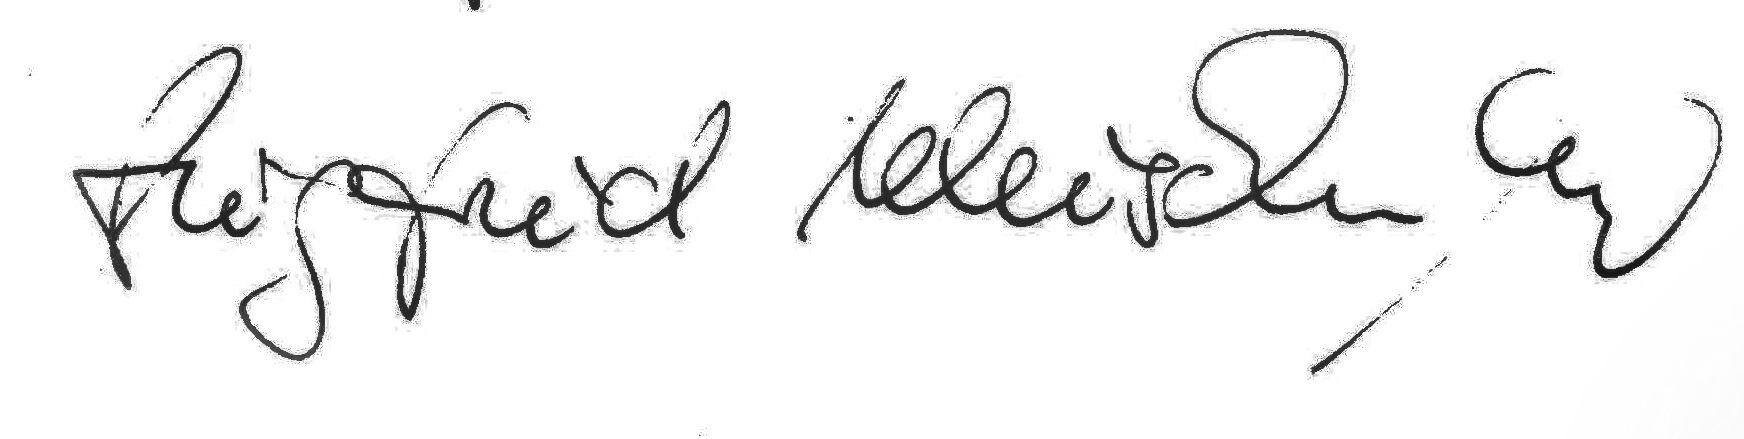
Signature of: siegfried weischenberg